Question: What appears to be the issue?
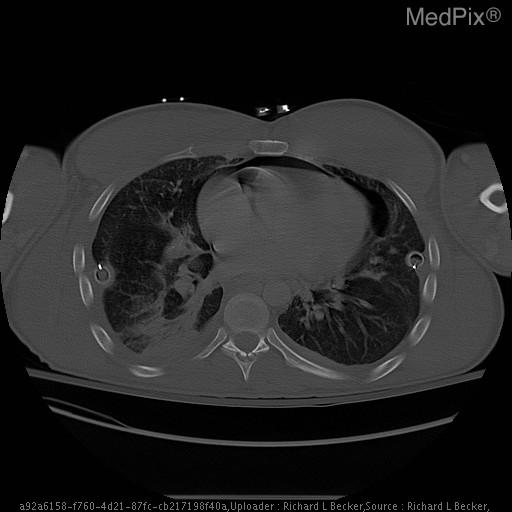
Answer: The findings suggest Thin rim of lucency surrounding the cardiac shadow. Previous Chest CT showed a small amount of pericardial air at the apex.. Subsequent CT images. The patient might have a history of 22 y.o. man with a history of polytrauma, gun shot wound to chest, 2 weeks ago, status post multiple right thoracostomy tube placements..